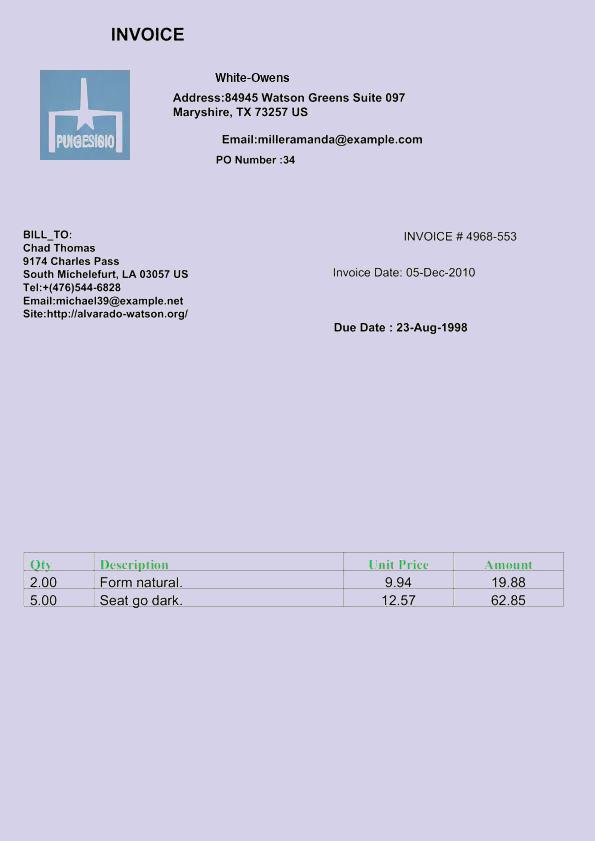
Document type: Invoice